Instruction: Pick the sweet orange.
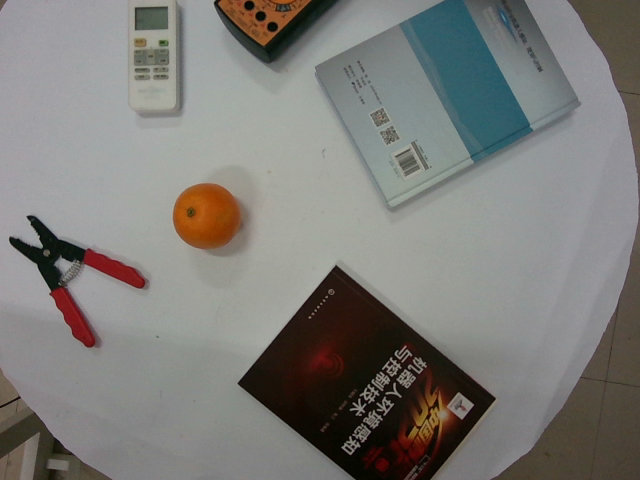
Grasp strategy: vertical